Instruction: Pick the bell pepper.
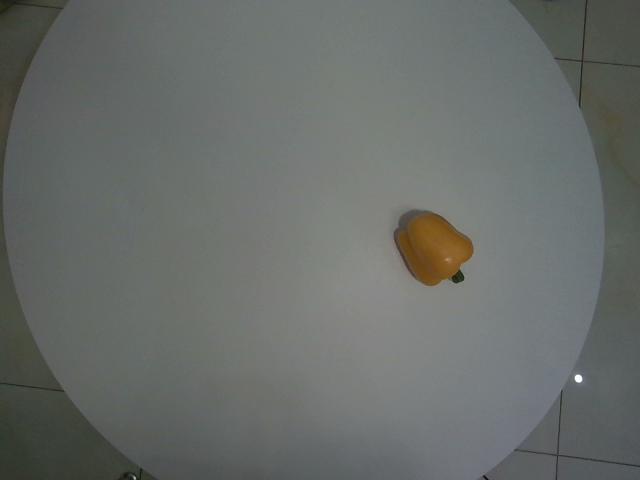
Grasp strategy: vertical